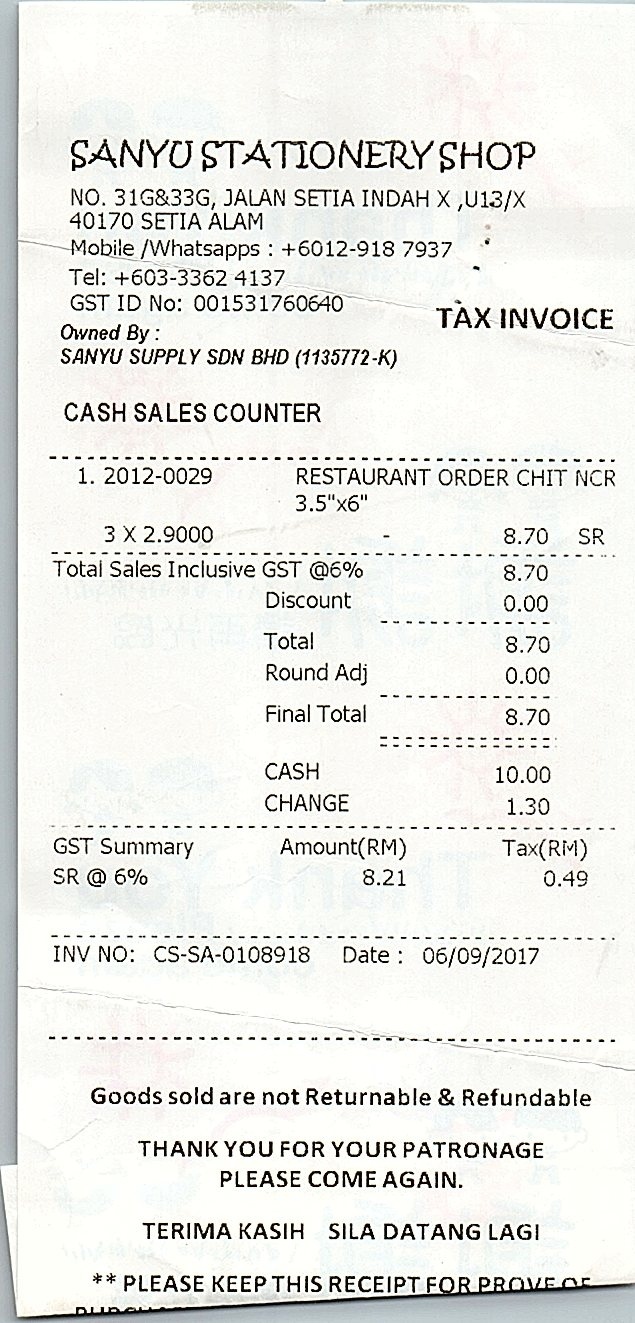
SANYU STATIONERY SHOP
NO. 31G&33G, JALAN SETIA INDAH X ,U13/X
40170 SETIA ALAM
MOBILE /WHATSAPPS : +6012-918 7937
TEL: +603-3362 4137
GST ID NO: 001531760640
TAX INVOICE
OWNED BY :
SANYU SUPPLY SDN BHD (1135772-K)
CASH SALES COUNTER
1. 2012-0029
3 X 2.9000
RESTAURANT ORDER CHIT NCR
3.5"X6"
8.70
SR
TOTAL SALES INCLUSIVE GST @6%
DISCOUNT
TOTAL
ROUND ADJ
FINAL TOTAL
CASH
CHANGE
8.70
0.00
8.70
0.00
8.70
10.00
1.30
GST SUMMARY
AMOUNT(RM)
TAX(RM)
SR @ 6%
8.21
0.49
INV NO: CS-SA-0108918
DATE : 06/09/2017
GOODS SOLD ARE NOT RETURNABLE & REFUNDABLE
THANK YOU FOR YOUR PATRONAGE
PLEASE COME AGAIN.
TERIMA KASIH SILA DATANG LAGI
** PLEASE KEEP THIS RECEIPT FOR PROVE OF